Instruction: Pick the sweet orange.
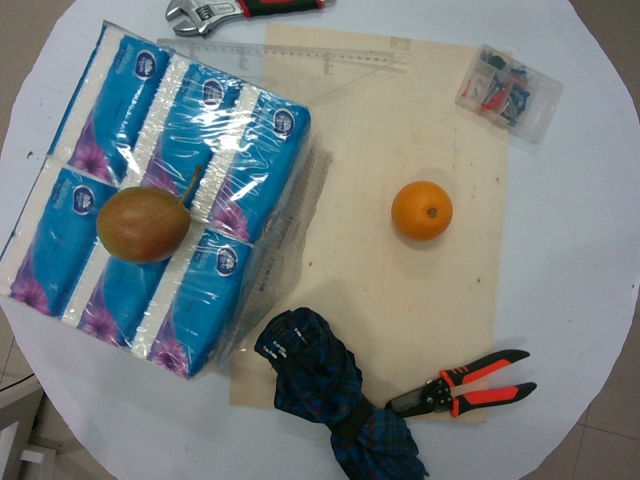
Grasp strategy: vertical